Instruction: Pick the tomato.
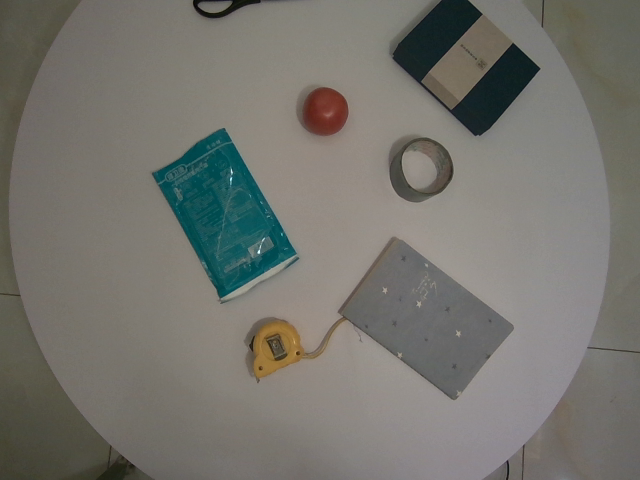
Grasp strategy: vertical